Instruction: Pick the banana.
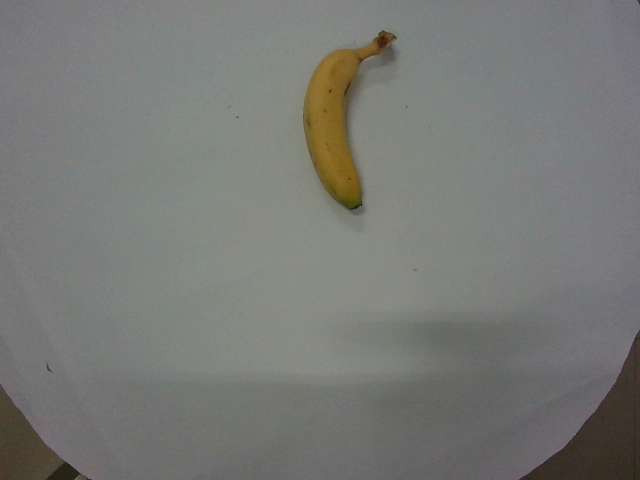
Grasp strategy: vertical